Question: What do the imaging results show?
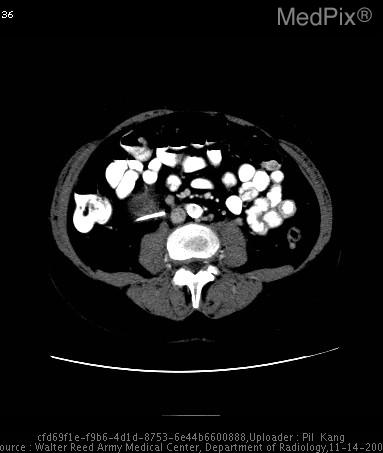
Answer: The imaging shows CT with intravenous and oral contrast material demonstrates a large retroperitoneal mass with central dystrophic calcifications.  This mass is completely separate from the right kidney, which other than the hydronephrosis and the presence of the ureteral stent, is otherwise unremarkable.  The liver was also normal.

Superior images demonstrate a "beak sign" with the inferior vena cava and the left renal vein, strongly suggestive of the vascular origin of this tumor.

Note the presence of the ureteral stent, and the image demonstrating that the mass has extrinsic mass effect on the course of the ureter, causing the original clinical problem for which this patient was treated. CT with intravenous and oral contrast material demonstrates a large retroperitoneal mass with central calcifications.  This mass is completely separate from the right kidney, which other than the hydronephrosis and the presence of the ureteral stent, is otherwise unremarkable.  The liver was also normal.

Note the presence of the ureteral stent, and the image demonstrating that the mass has extrinsic mass effect on the course of the ureter, causing the original clinical problem for which this patient was treated..